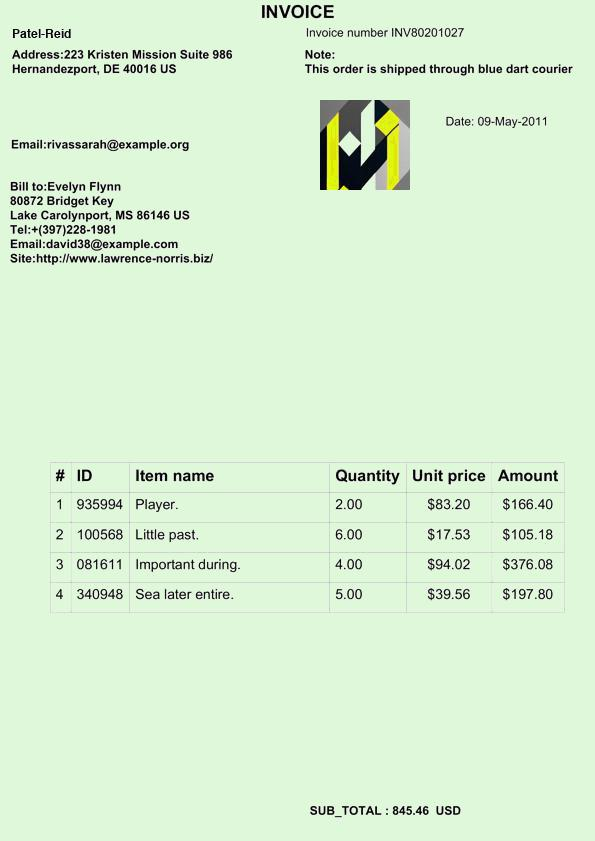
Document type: Invoice